Question: How does the patient history play a role?
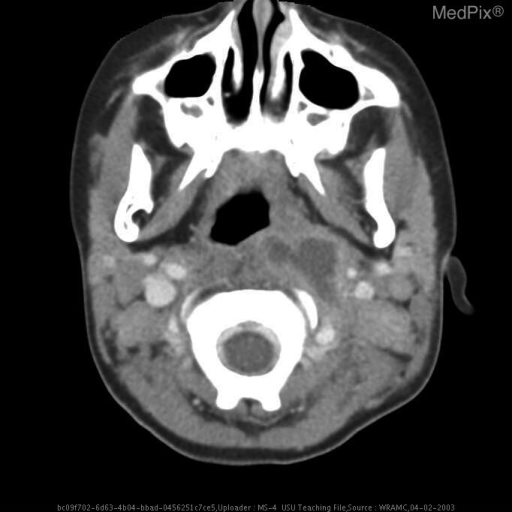
Answer: The patient's history of Patient reported 1 ? weeks of sore neck and mild throat pain that became acutely severe the night prior to initial presentation.  Patient complained of inability to move neck secondary to pain and mother noticed left sided neck fullness and reported intermittent fevers.   On presentation, a lateral X-ray showed increased retropharyngeal space width and CT demonstrated phlegmon vs. abscess.  Patient was I/D’d 2 days prior to this study with no pus drainage and no clinical improvement.  Patient was started on IV clindamycin on admission. is key in understanding the case.